Question: What is the filing due date as per the document?
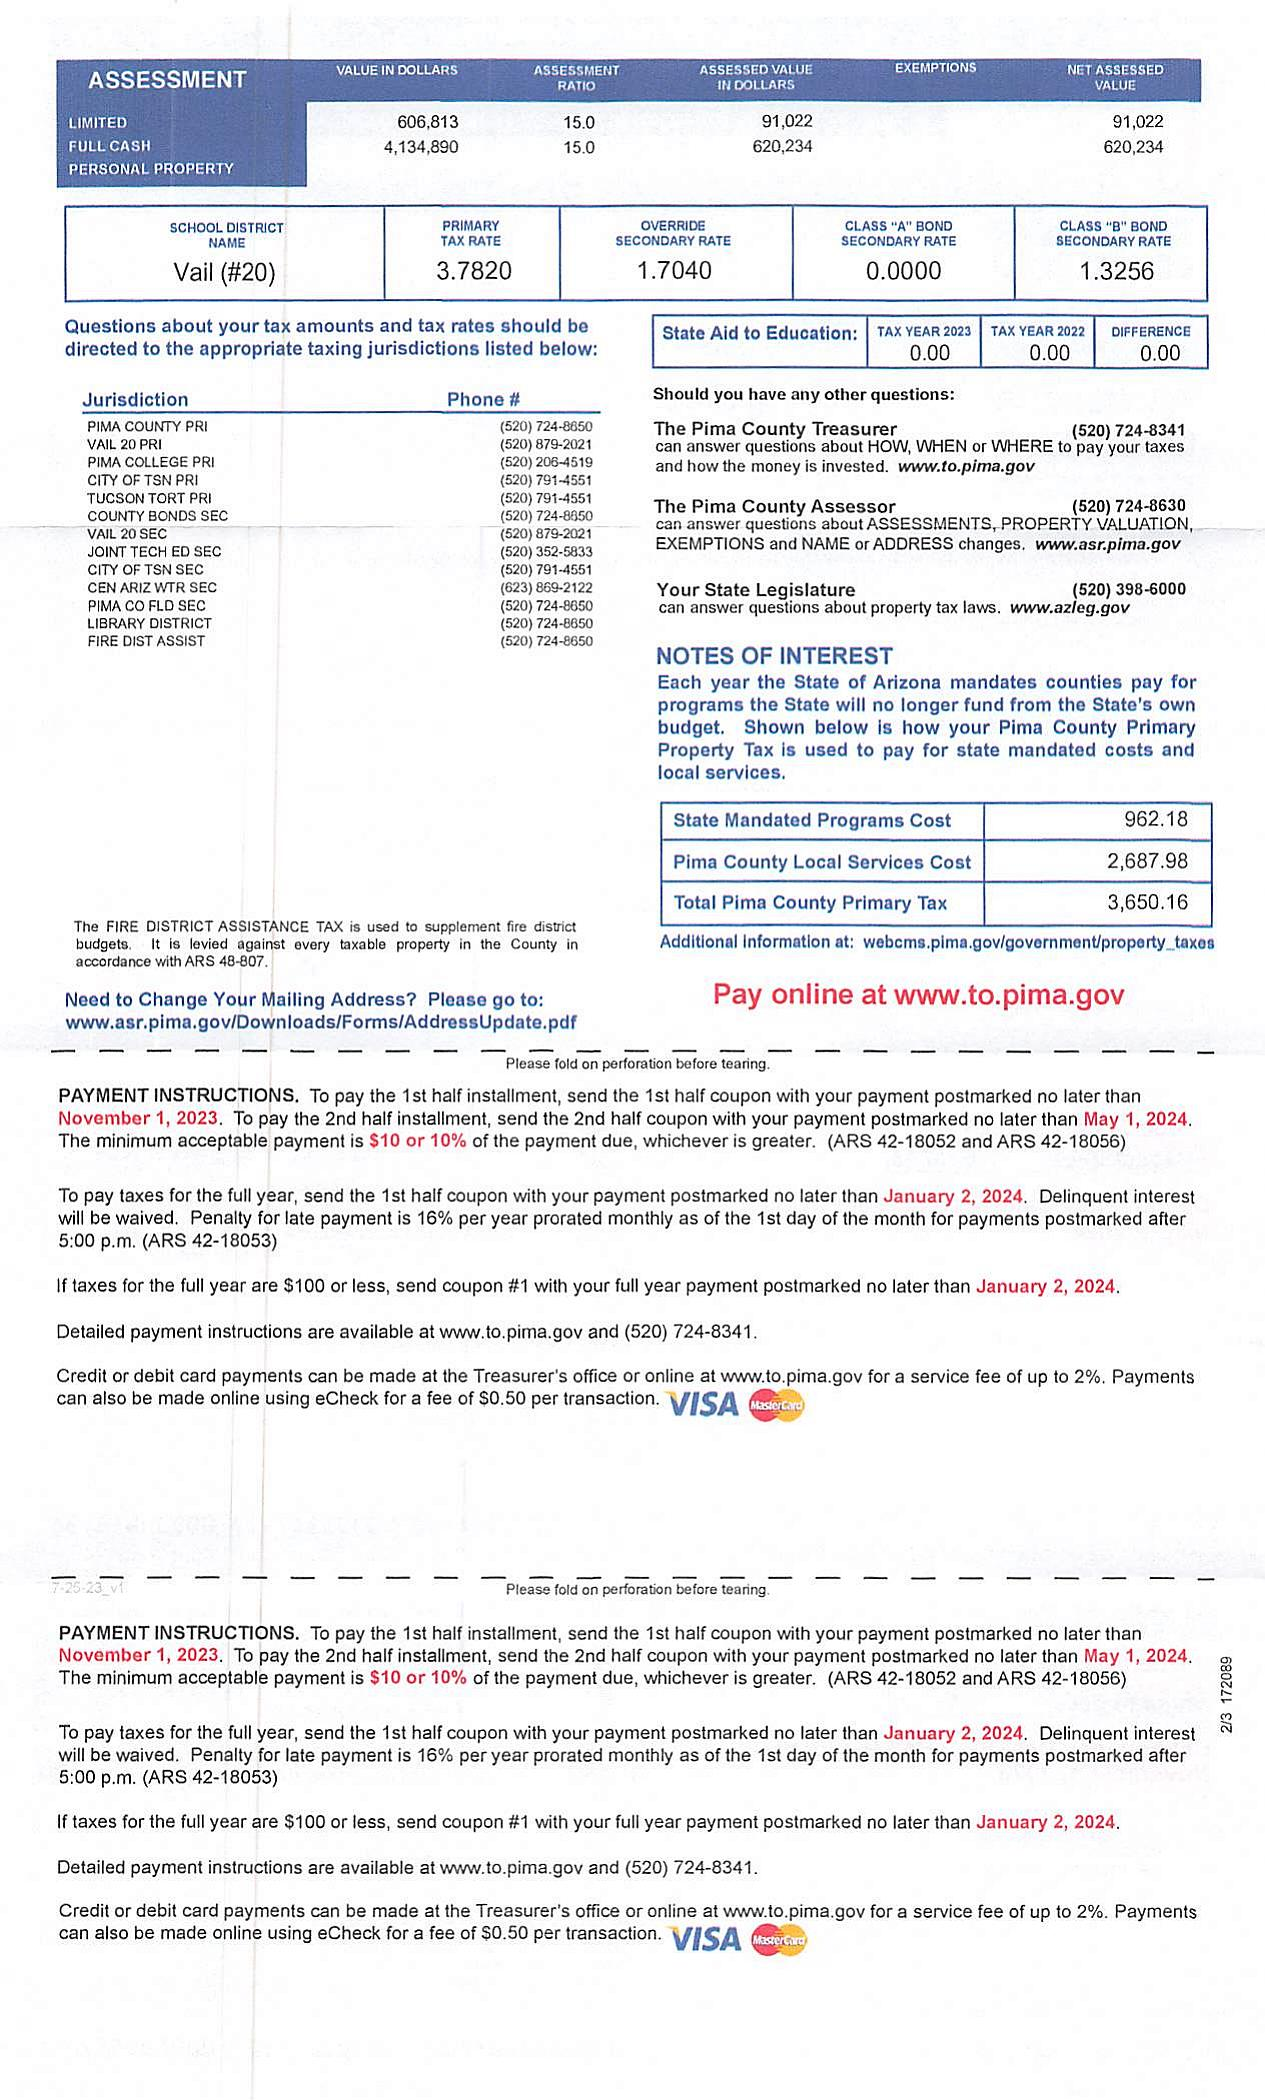
Answer: "2-Jan-24"